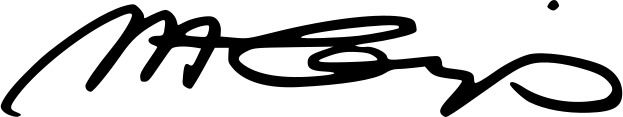
Signature of: janusz gajos